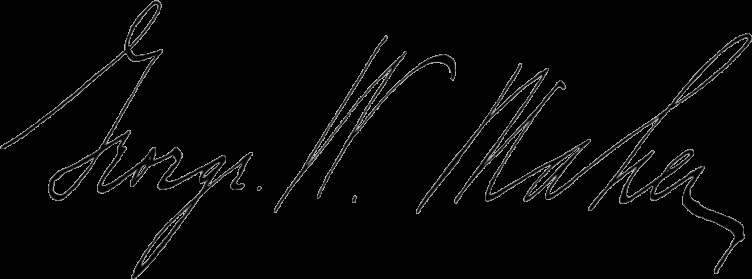
Signature of: george w maher